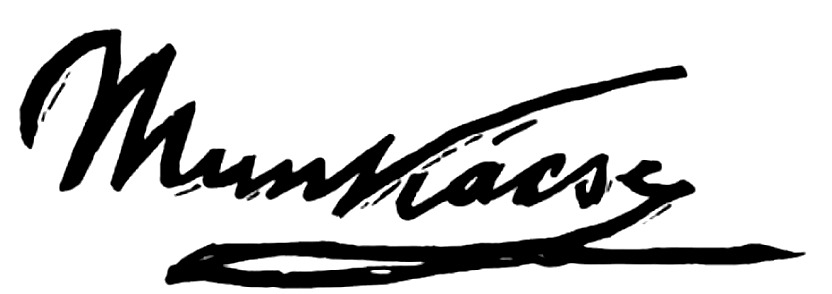
Signature of: mihály munkácsy